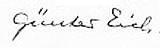
Signature of: günter eich